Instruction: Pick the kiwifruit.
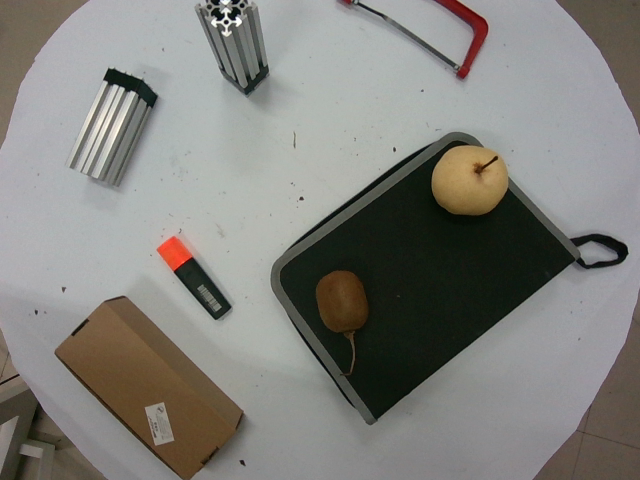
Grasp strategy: vertical